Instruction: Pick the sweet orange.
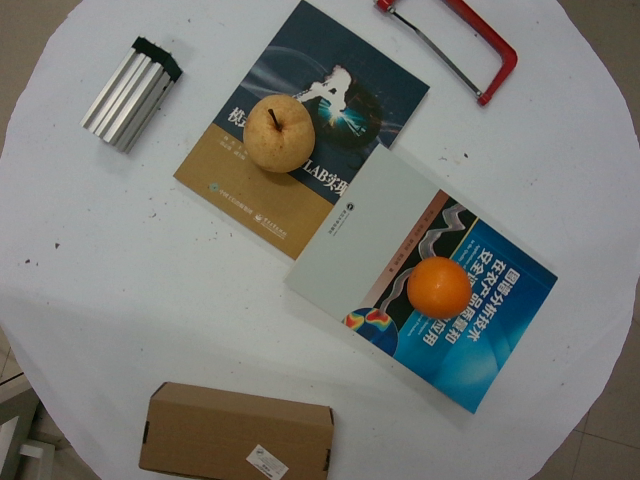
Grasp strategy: vertical